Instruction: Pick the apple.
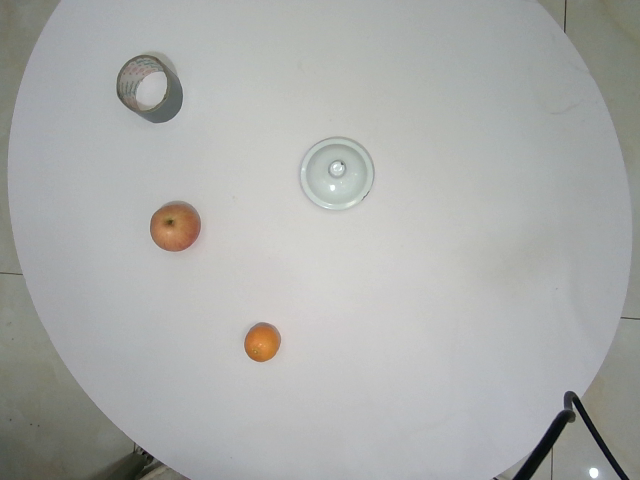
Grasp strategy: vertical